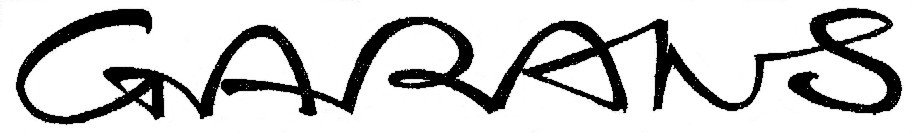
Signature of: louis charles garans